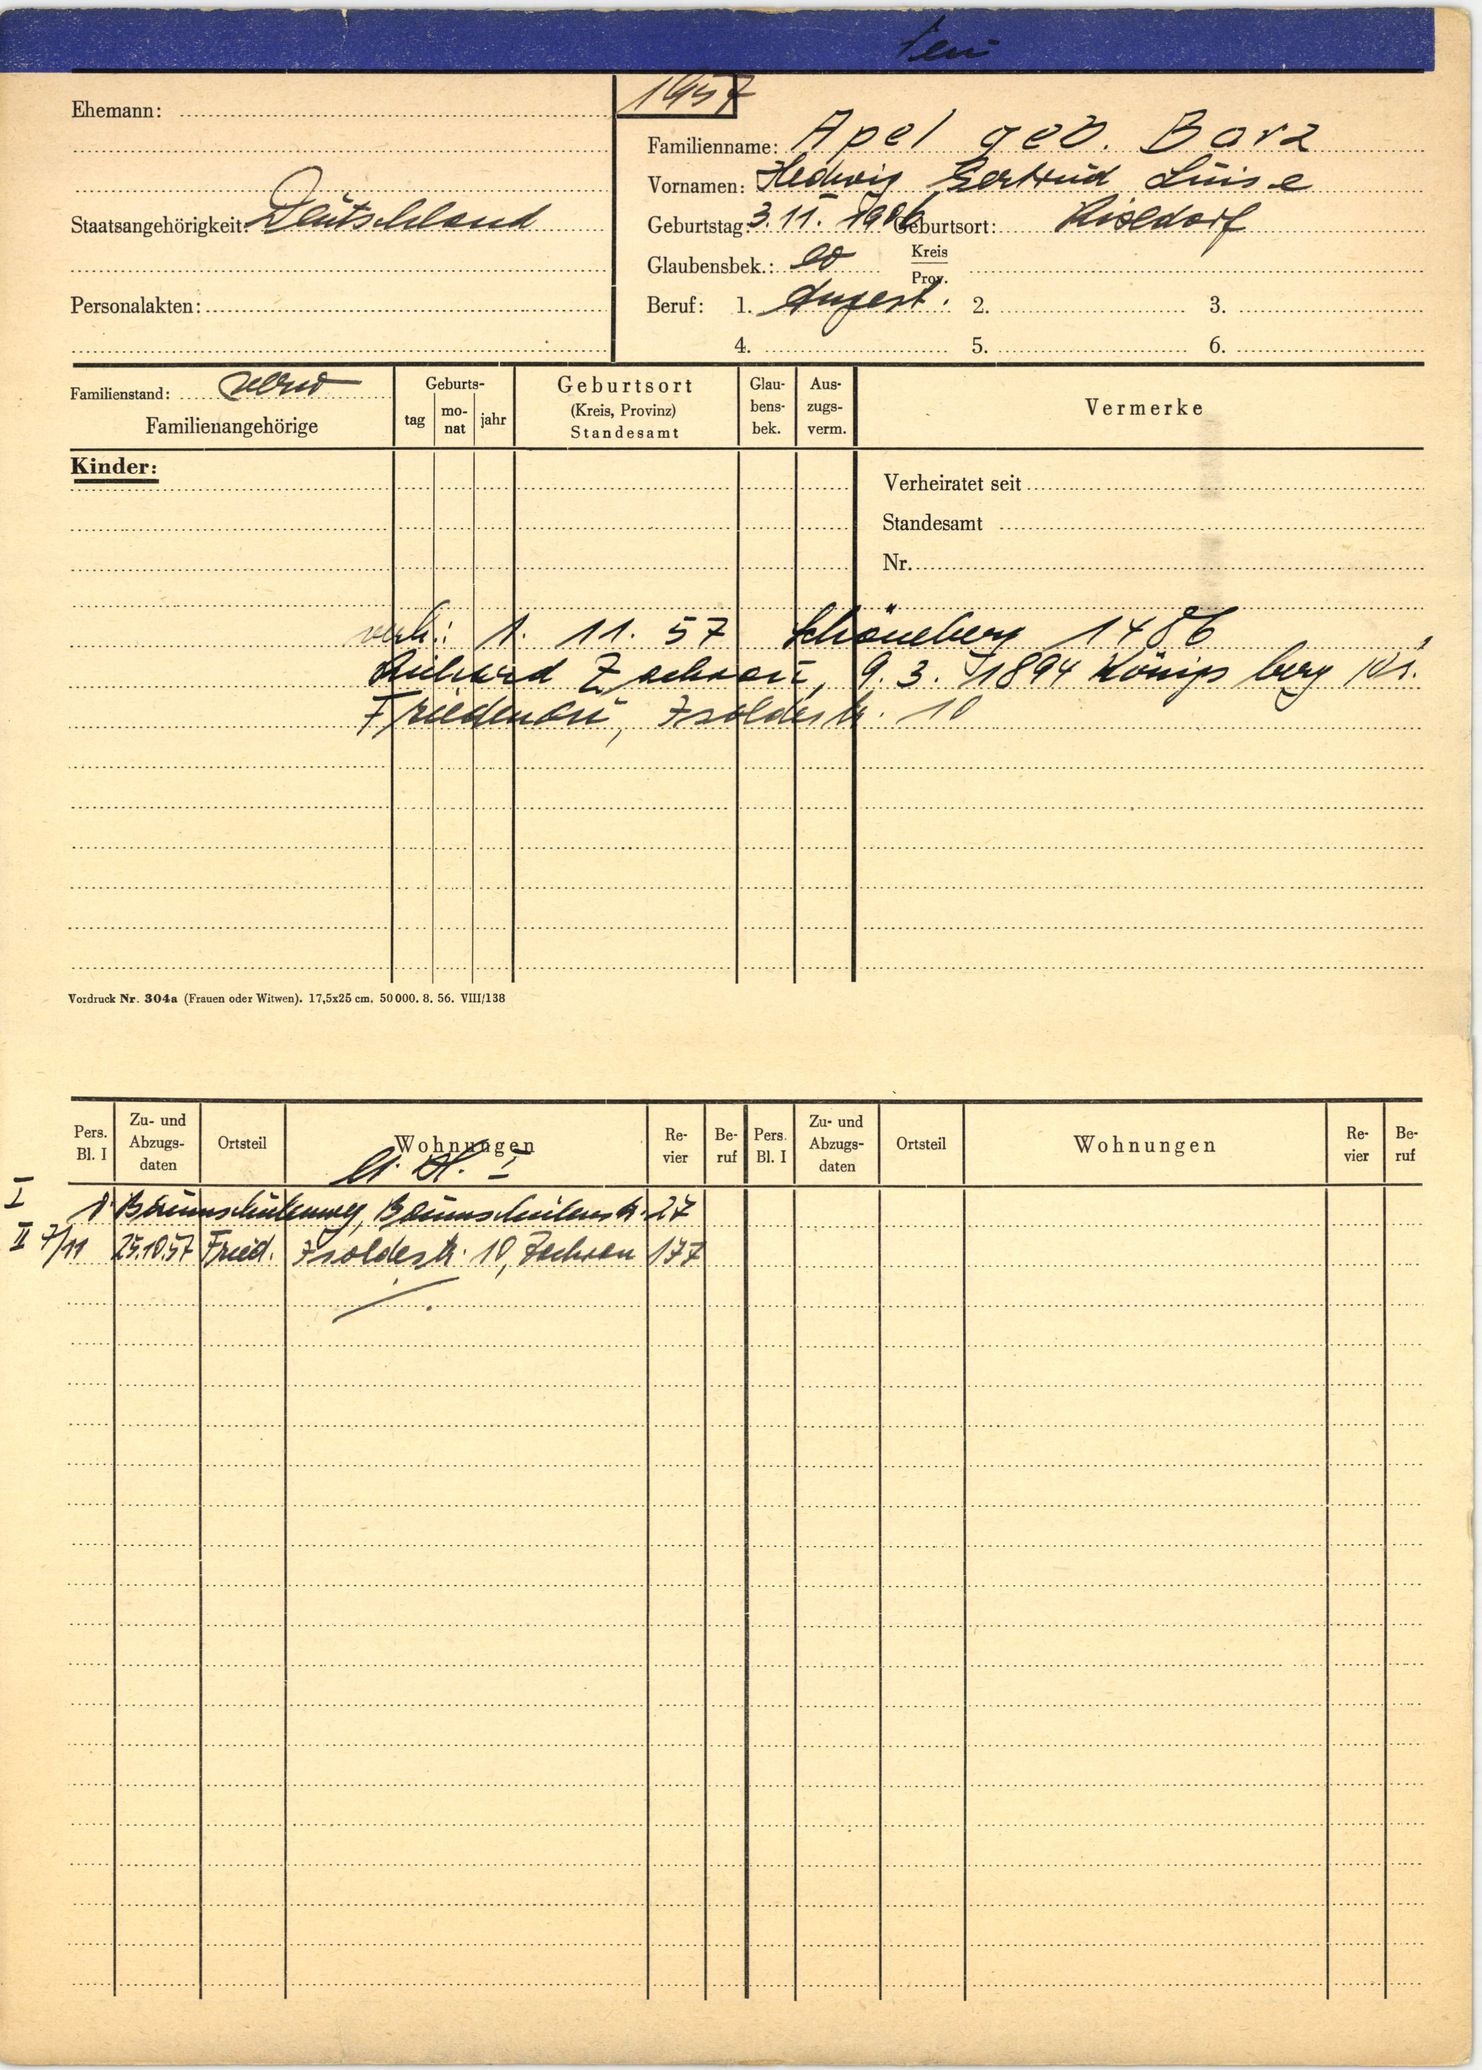
Abel geb. Borz